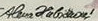
Signature of: alena hubičková